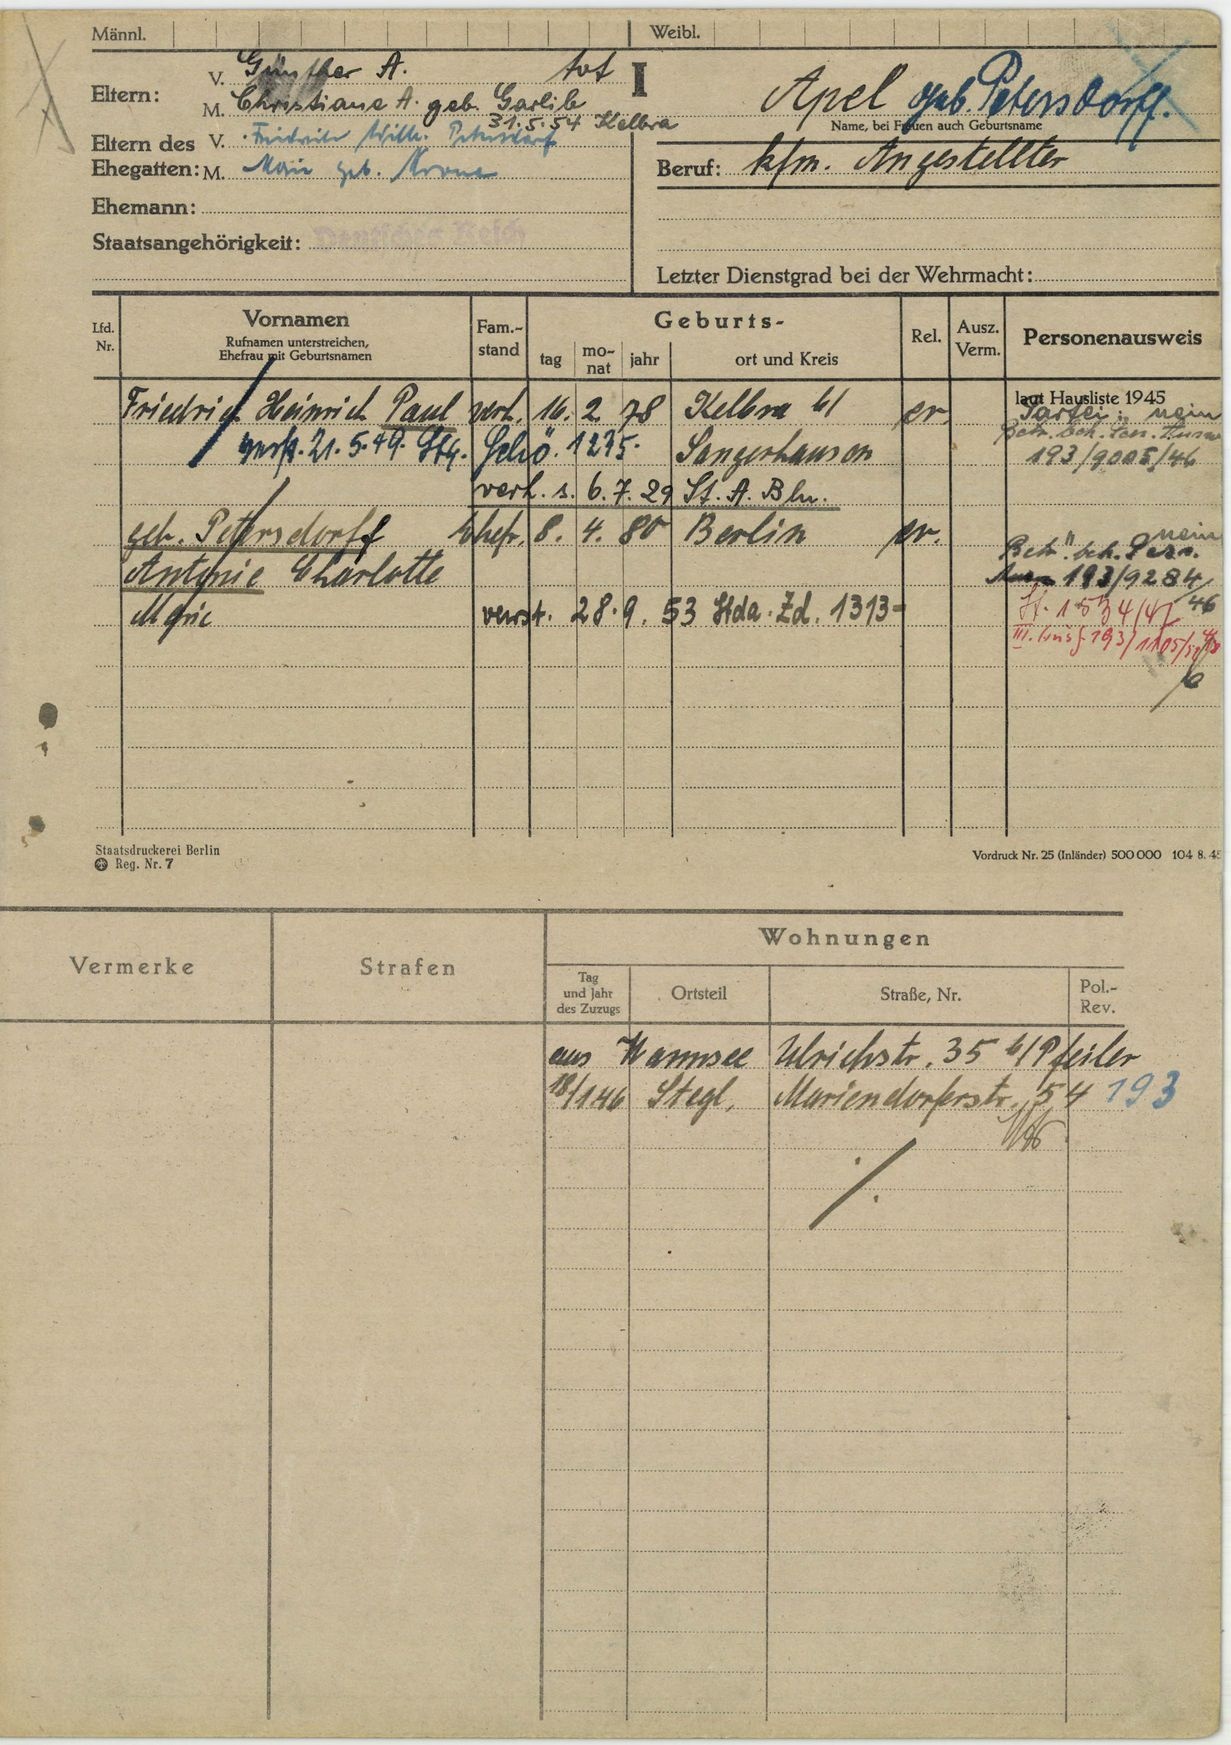
Apel geb. Petersdorff.